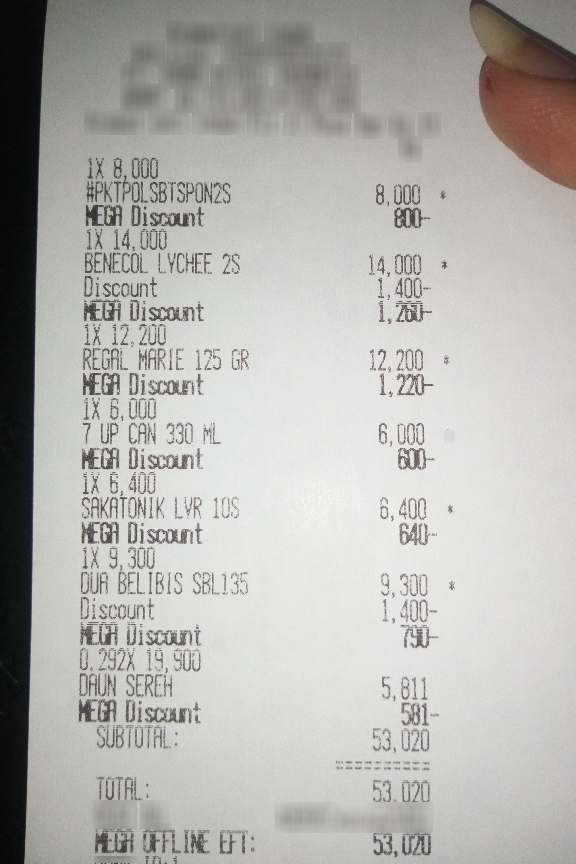
Receipt information:
subtotal: 53,020
total: 53,020
line_items: item_name: #PKTPOLSBTSPON2S
item_value: 7,200
item_quantity: 1
item_name: BENECOL LYCHEE 2S
item_value: 11,340
item_quantity: 1
item_name: REGAL MARIE 126 GR
item_value: 10,980
item_quantity: 1
item_name: 7 UP CAN 330 ML
item_value: 5,400
item_quantity: 1
item_name: SAKATONIK LVR 10S
item_value: 5,760
item_quantity: 1
item_name: DUR BELIBIS SBL135
item_value: 7,110
item_quantity: 1
item_name: DAUN SEREH
item_value: 5,230
item_quantity: 1